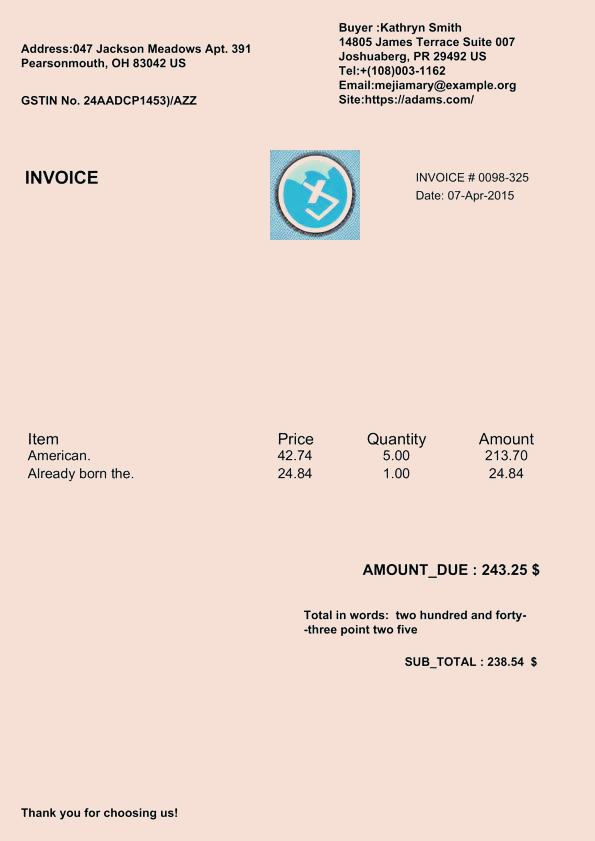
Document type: Invoice